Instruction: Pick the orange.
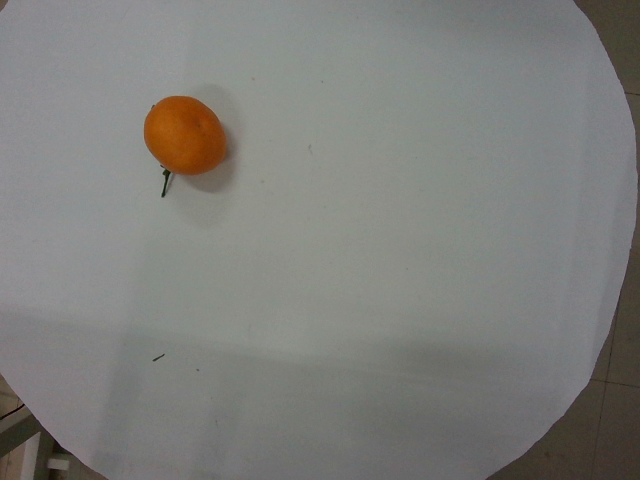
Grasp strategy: vertical